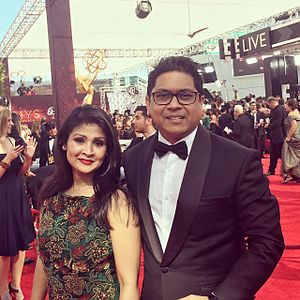
English: তাঞ্জিম